Question: What is the assessed value of the property as noted in the document?
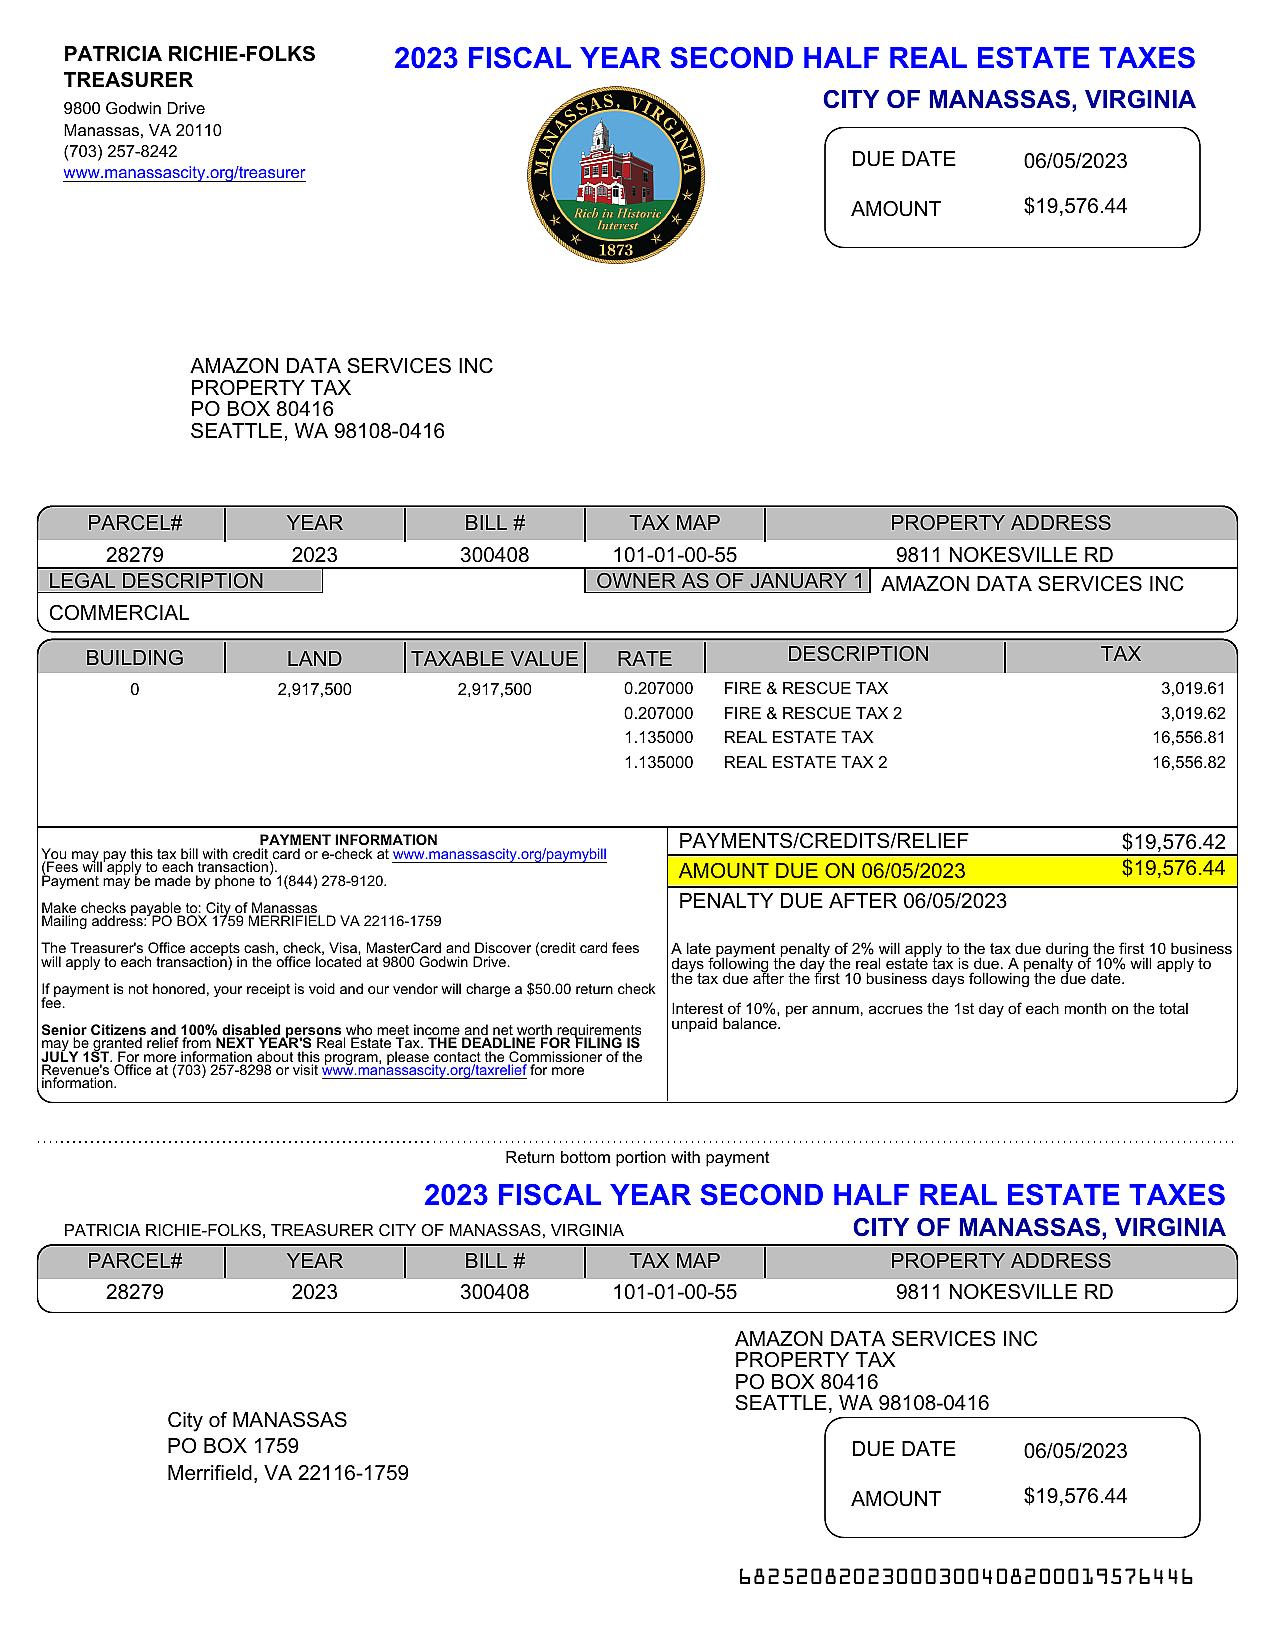
Answer: "2,917,500"